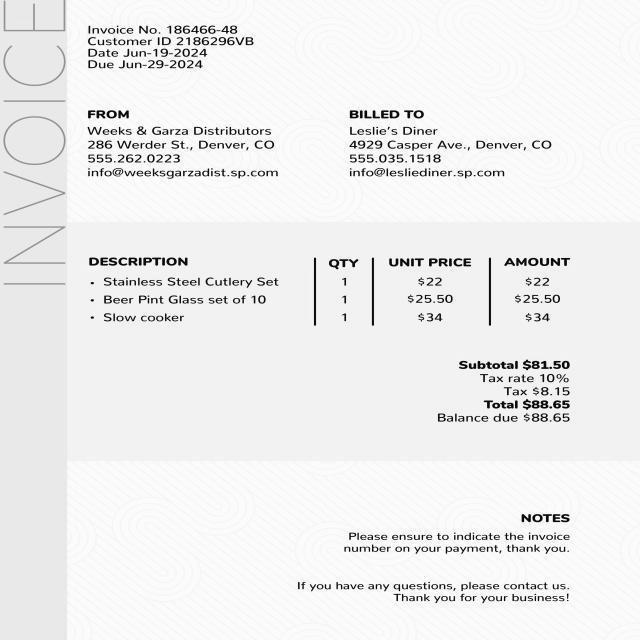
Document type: Invoice